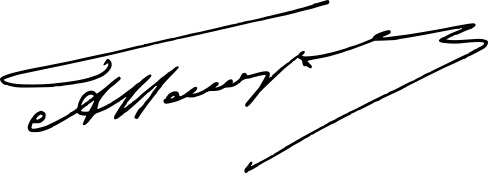
Signature of: alexandros papagos